Question: What type of tax is indicated in the document, personal property or real estate?
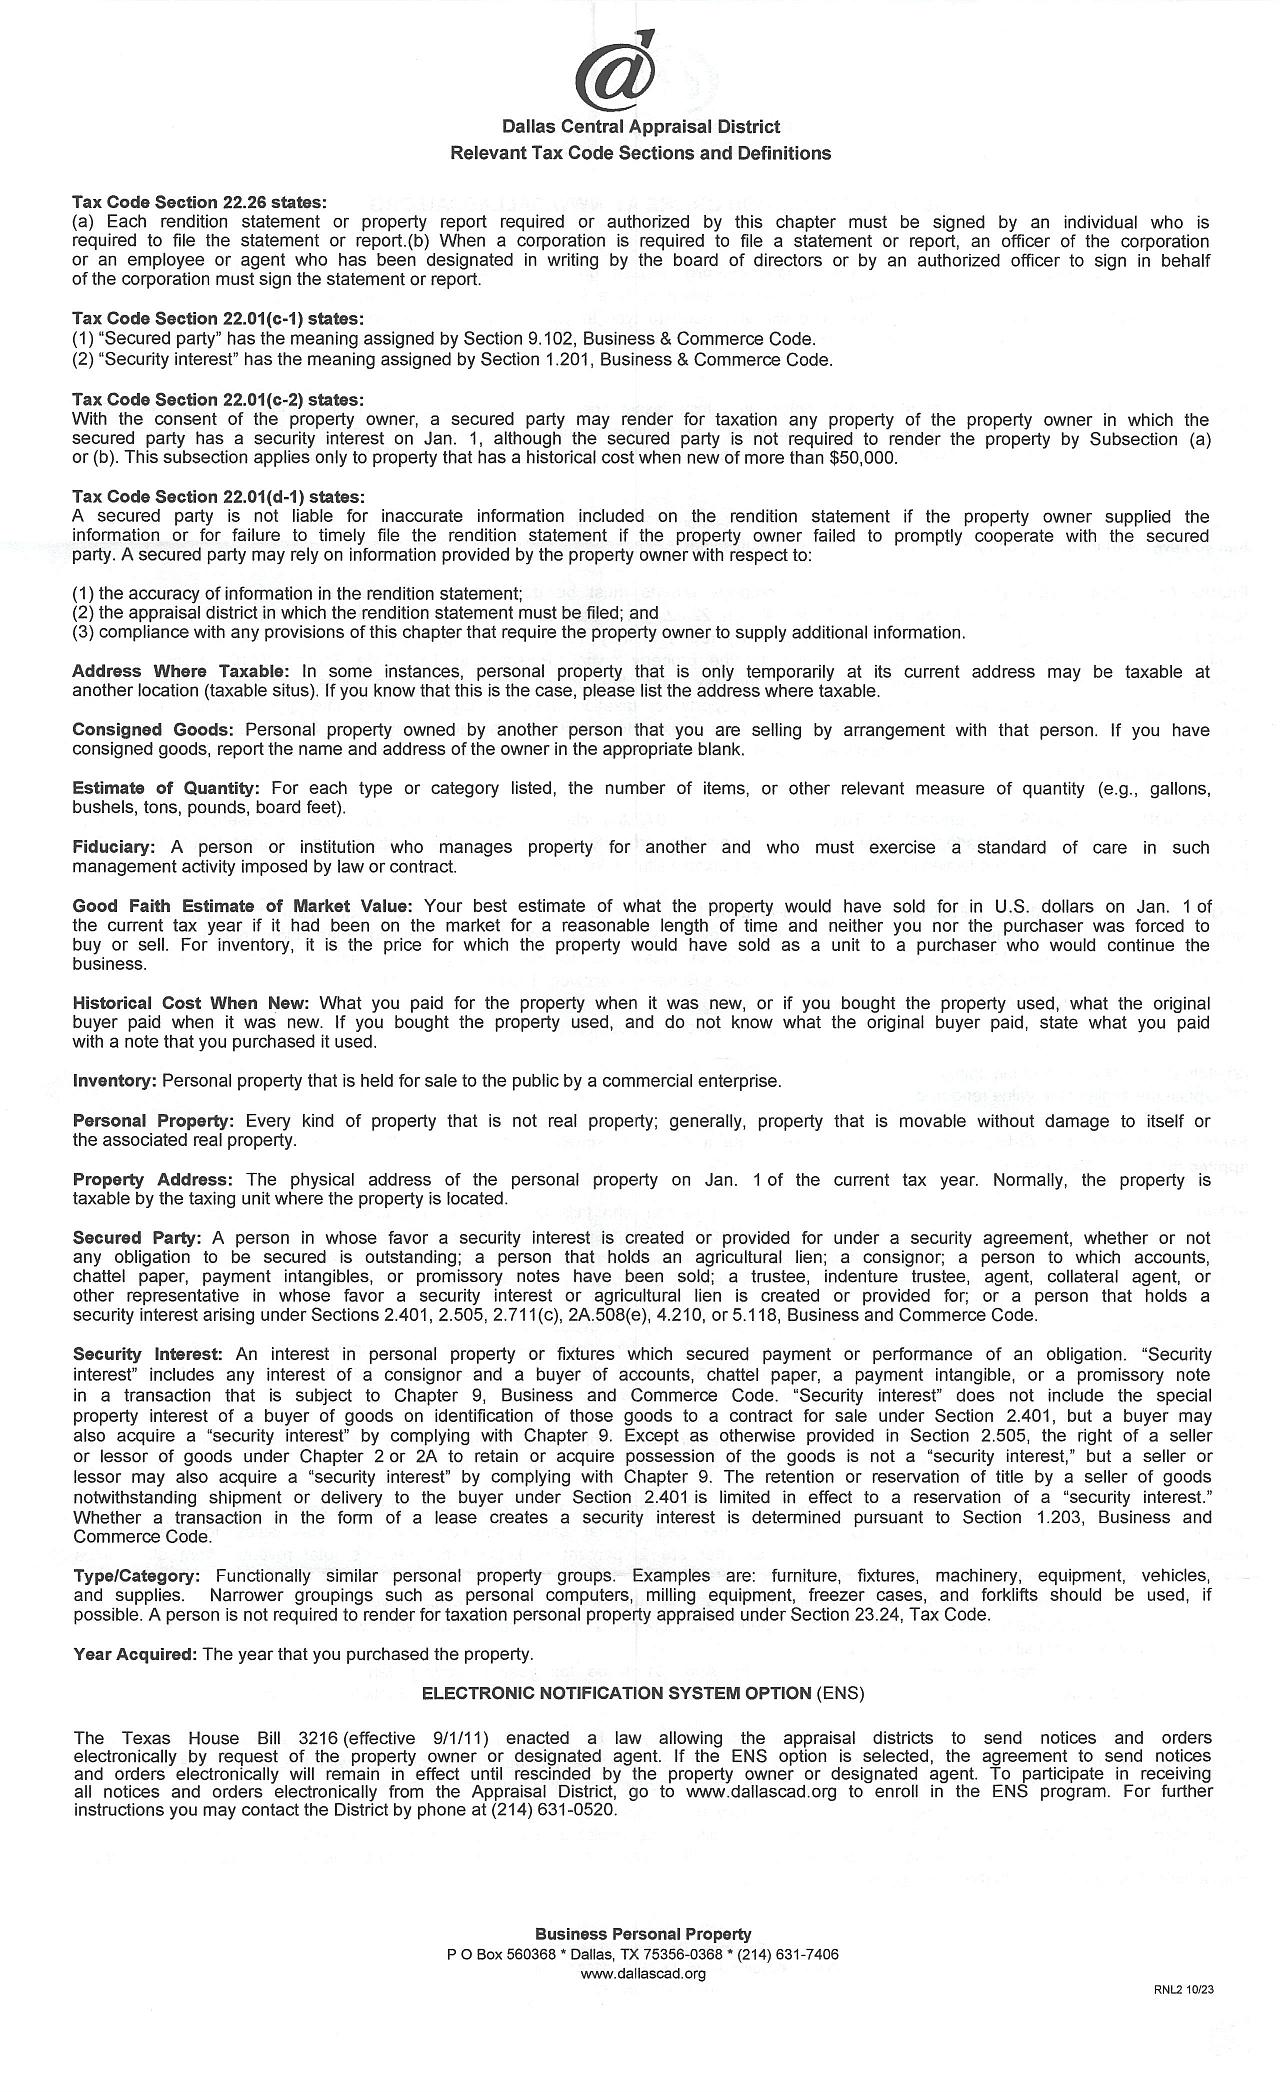
Answer: "Personal Property"